Question: What is the property identification or parcel number listed?
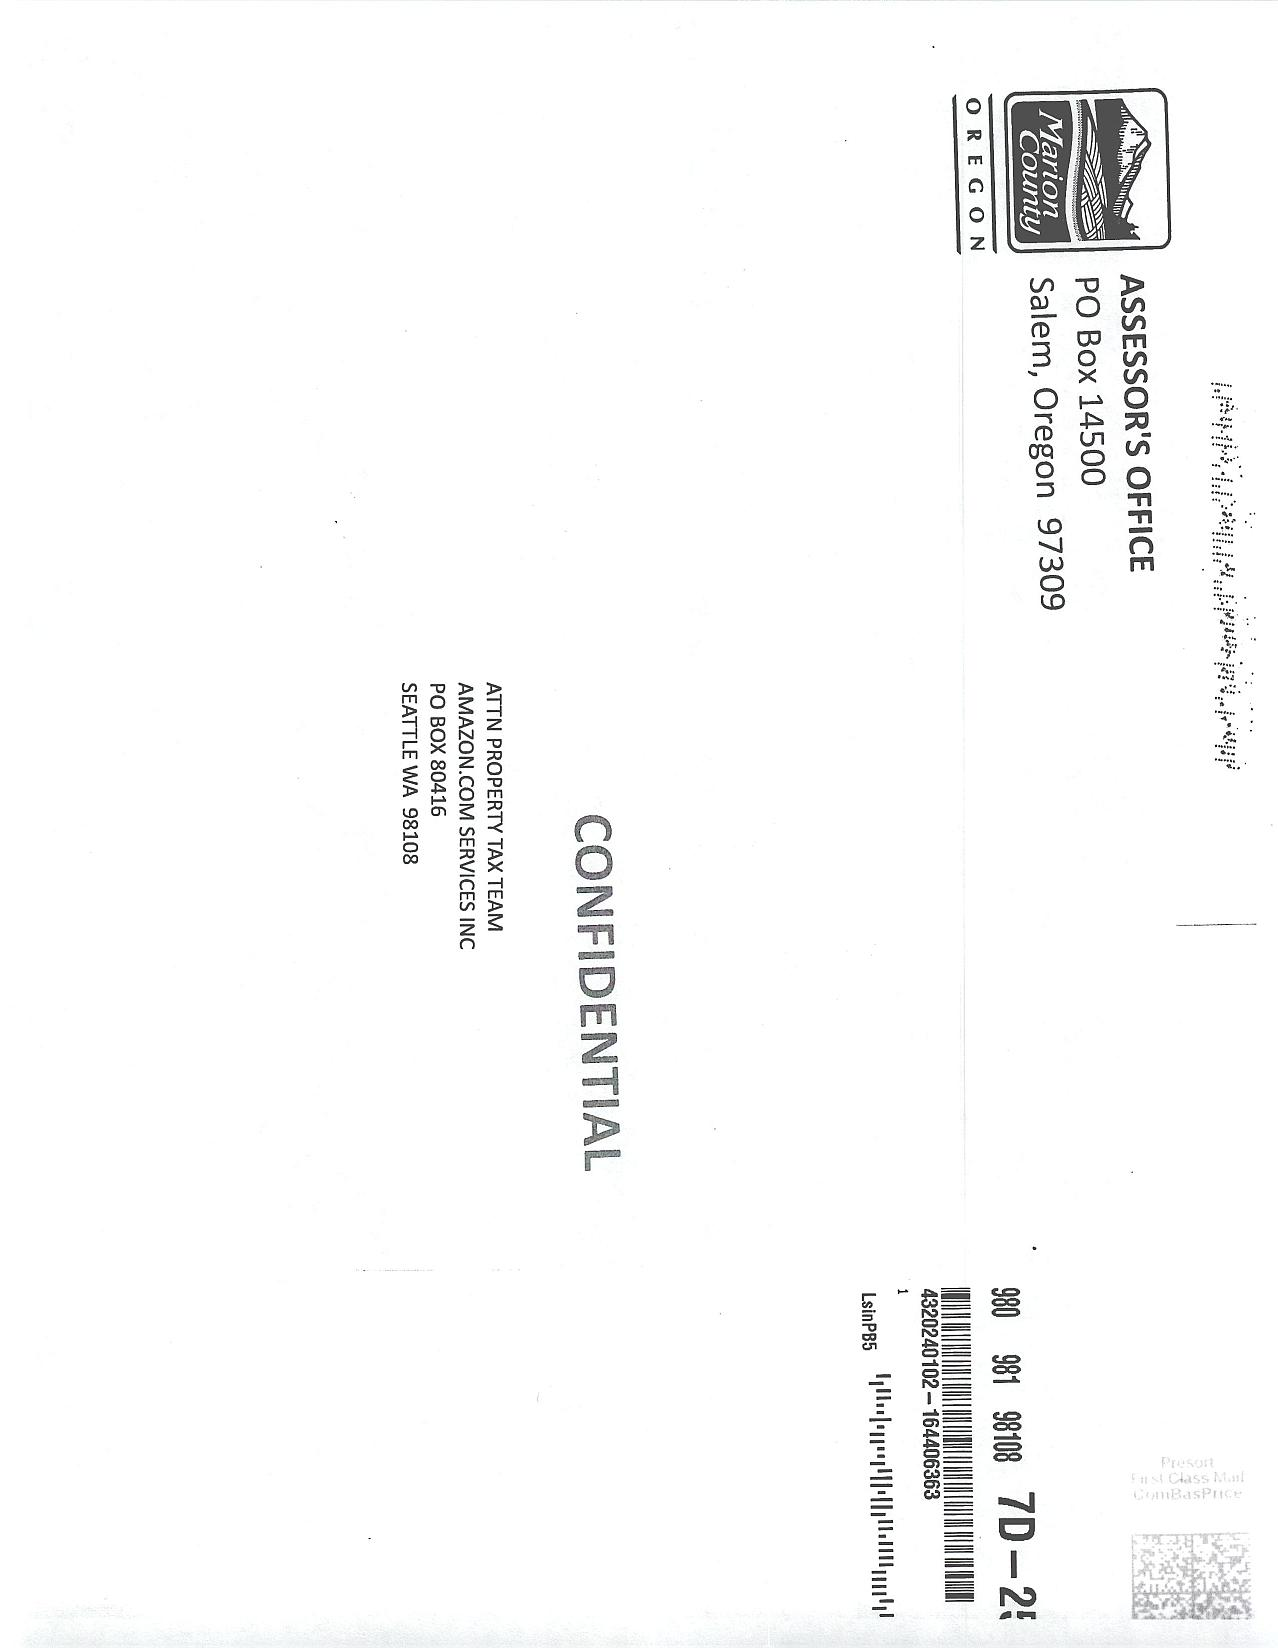
Answer: "PO Box 14550"